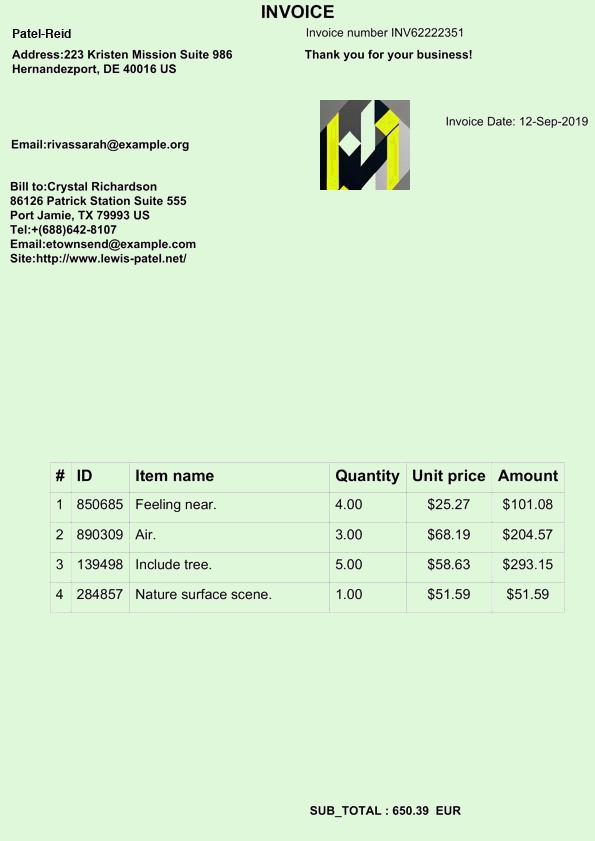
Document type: Invoice